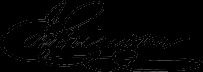
Signature of: john griscom